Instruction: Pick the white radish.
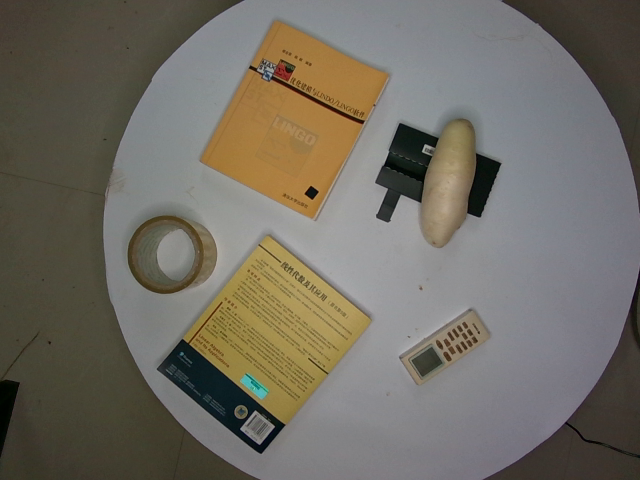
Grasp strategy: vertical